Question: What is the potential diagnosis?
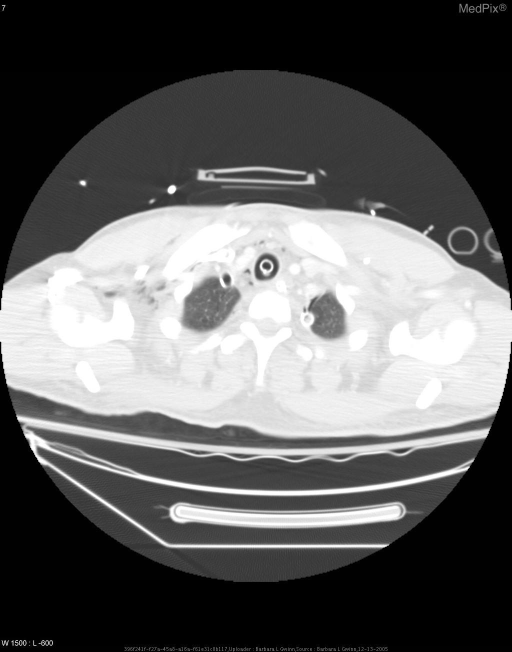
Answer: The possible diagnosis includes Barotrauma
Penetrating injury to neck or chest
positive pressure ventilation
esophageal rupture
postoperative mediastinitis.